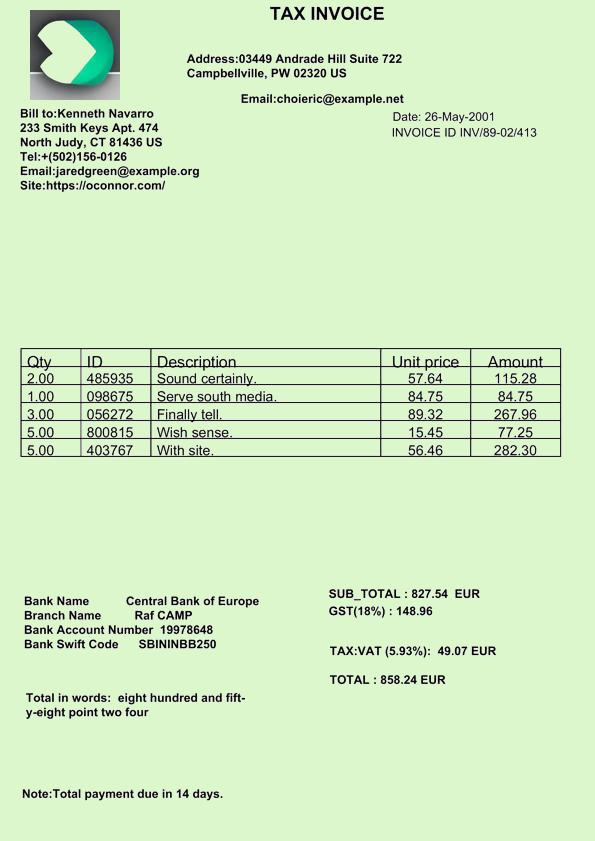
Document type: Invoice